Question: What is the property identification or parcel number listed?
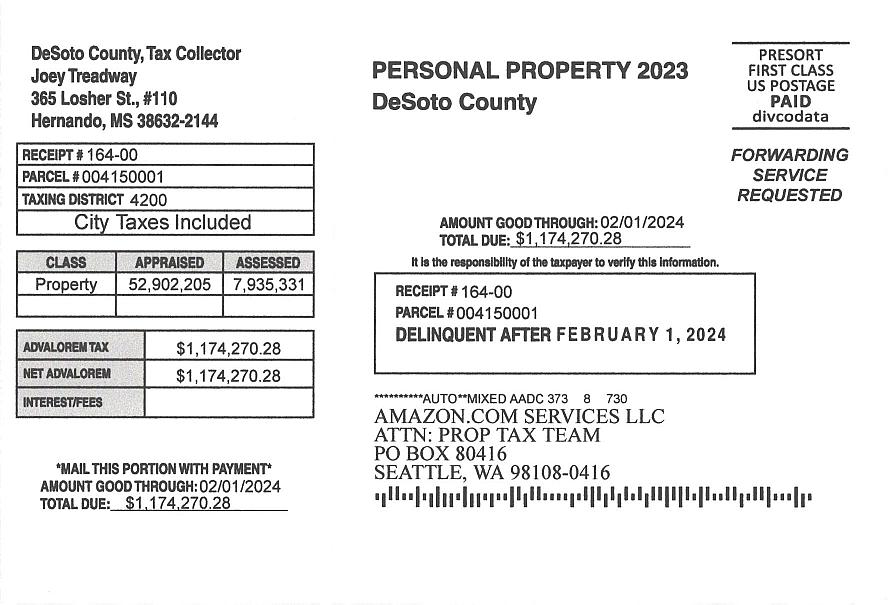
Answer: "004150001"